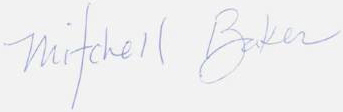
Signature of: mitchell baker